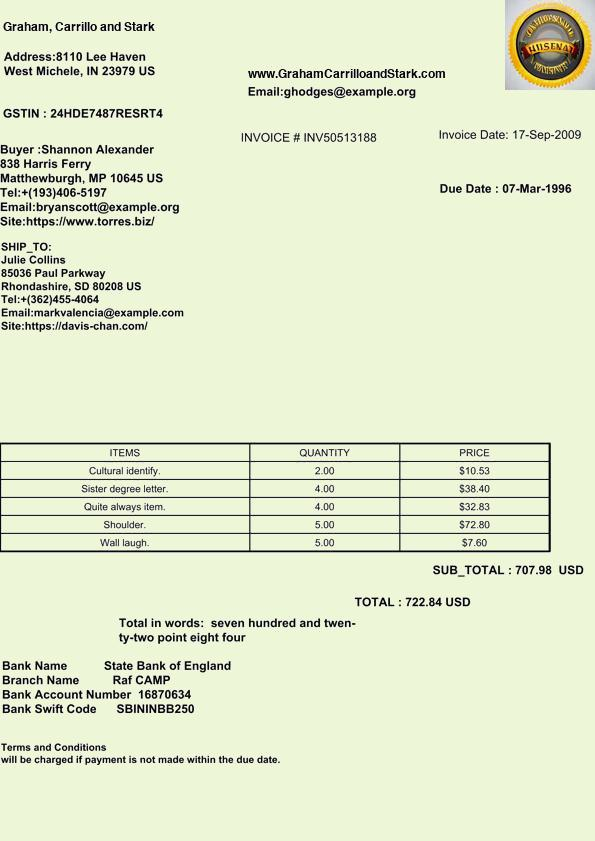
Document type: Invoice